Question: How is the history relevant to the case?
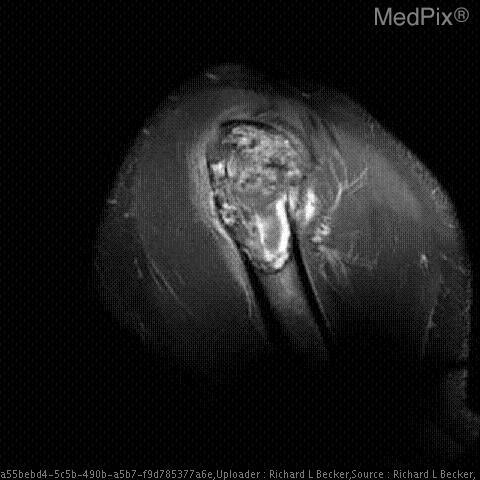
Answer: The patient's history of 23 y/o man with pain out of proportion to his apparently minor injury. is key in understanding the case.